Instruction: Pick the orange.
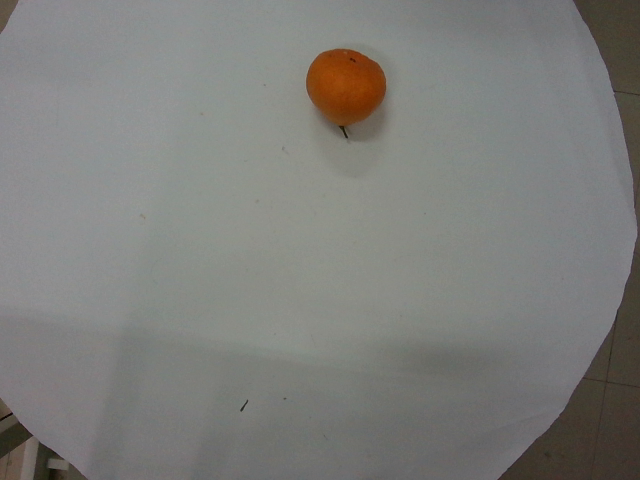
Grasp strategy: vertical